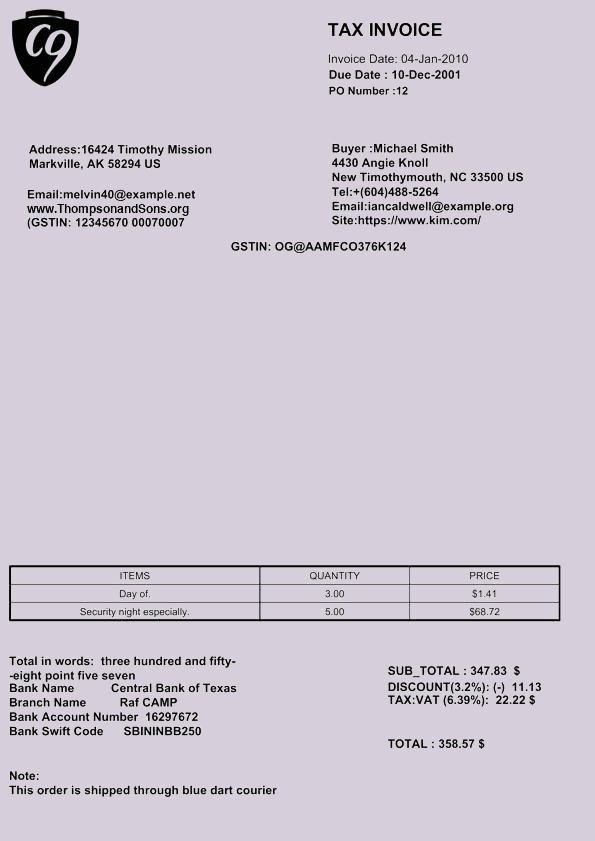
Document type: Invoice